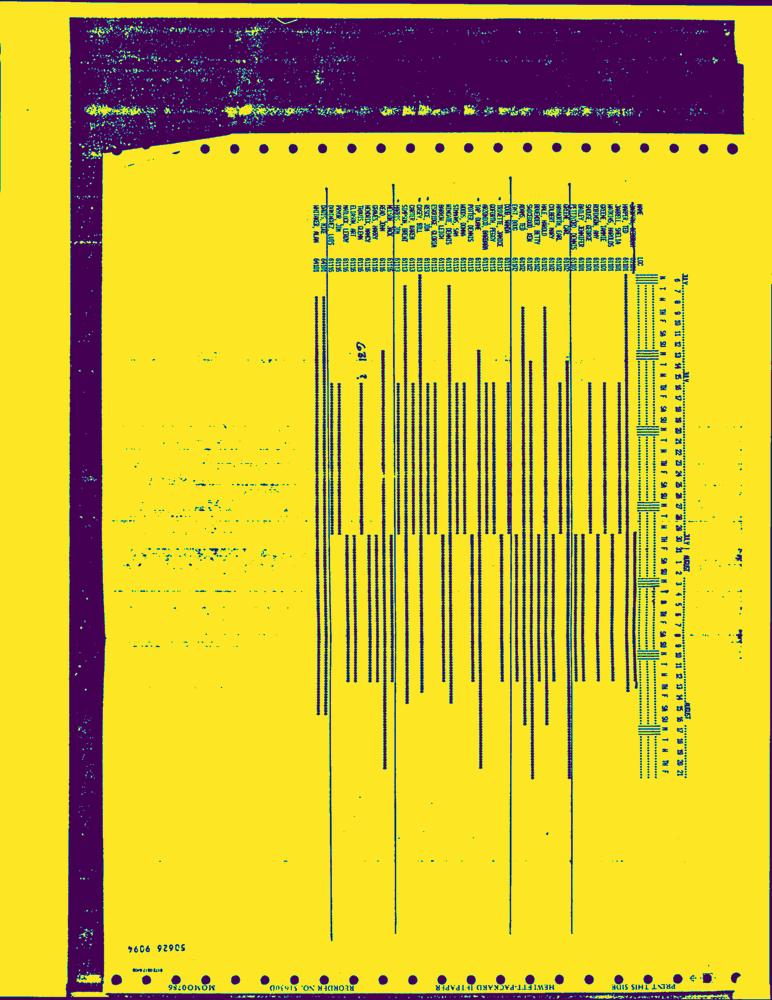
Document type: Hand-Written